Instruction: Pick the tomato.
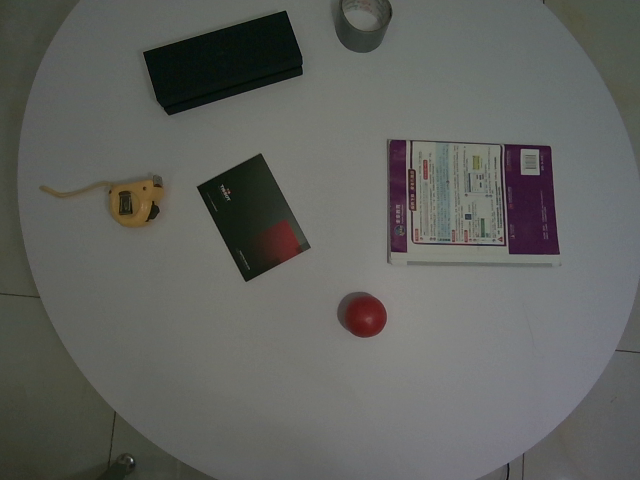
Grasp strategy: vertical